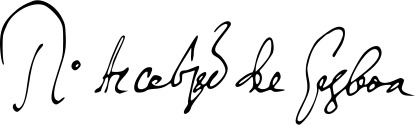
Signature of: rodrigo da cunha